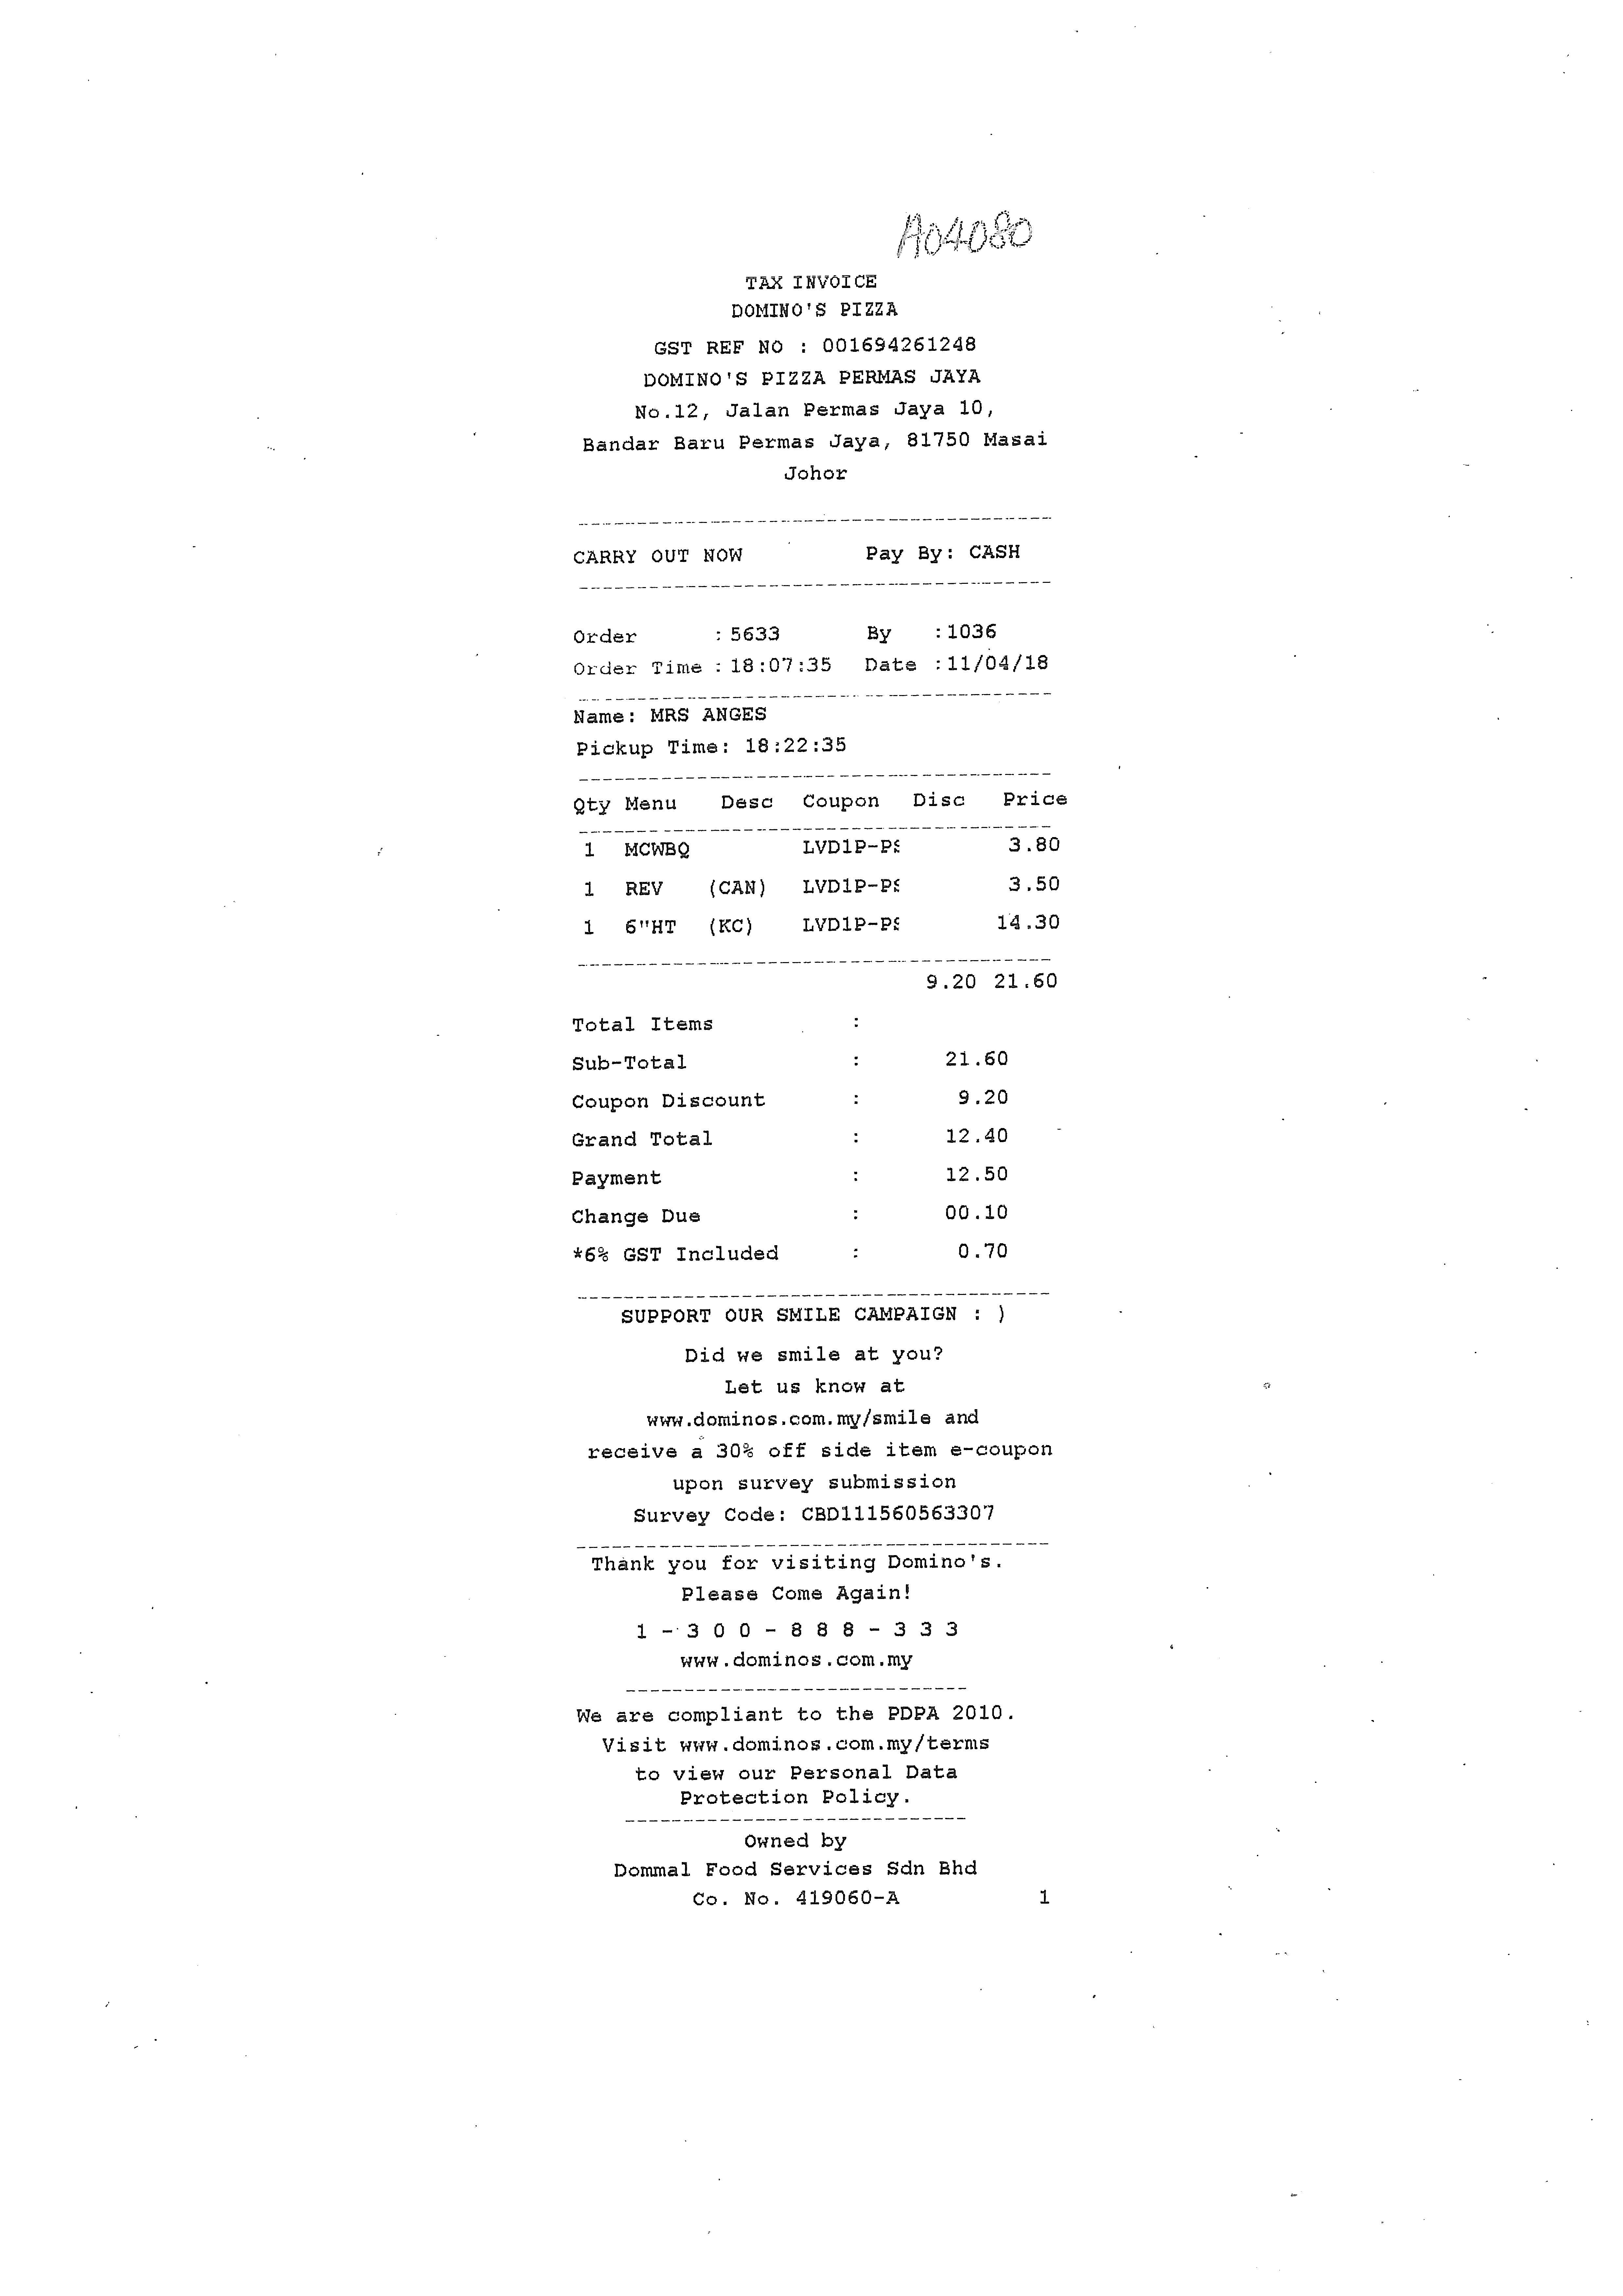
TAX INVOICE
DOMINO'S PIZZA
GST REF NO : 001694261248
DOMINO'S PIZZA PERMAS JAYA
NO.12, JALAN PERMAS JAYA 10,
BANDAR BARU PERMAS JAYA, 81750 MASAI
JOHOR
CARRY OUT NOW
PAY BY: CASH
ORDER
: 5633
BY
:1036
ORDER TIME : 18:07:35
NAME: MRS ANGES
PICKUP TIME: 18:22:35
QTY MENU
1
1
1
9.20
TOTAL ITEMS
:
SUB-TOTAL
:
21.60
COUPON DISCOUNT
:
9.20
GRAND TOTAL
:
PAYMENT
:
12.50
CHANGE DUE
:
00.10
*6% GST INCLUDED
:
0.70
SUPPORT OUR SMILE CAMPAIGN : )
DID WE SMILE AT YOU?
LET US KNOW AT
WWW.DOMINOS.COM.MY/SMILE AND
RECEIVE A 30% OFF SIDE ITEM E-COUPON
UPON SURVEY SUBMISSION
SURVEY CODE: CBD111560563307
THANK YOU FOR VISITING DOMINO'S.
PLEASE COME AGAIN!
1 - 3 0 0 - 8 8 8 - 3 3 3
WWW.DOMINOS.COM.MY
WE ARE COMPLIANT TO THE PDPA 2010.
VISIT WWW.DOMINOS.COM.MY/TERMS
TO VIEW OUR PERSONAL DATA
PROTECTION POLICY.
OWNED BY
DOMMAL FOOD SERVICES SDN BHD
CO. NO. 419060-A
1
12.40
DATE :11/04/18
DESC
COUPON
DISC
PRICE
MCWBQ
LVD1P-PS
3.80
REV
(CAN)
LVD1P-PS
3.50
6"HT
(KC)
LVD1P-PS
14.30
21.60